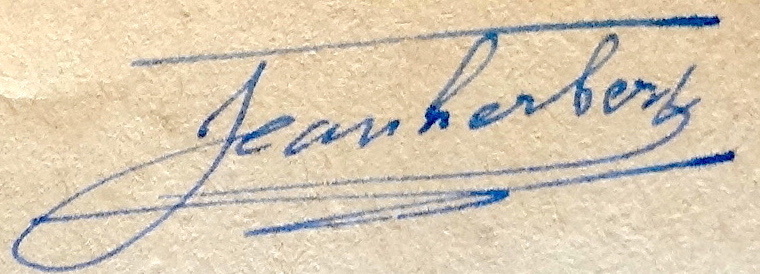
Signature of: jean herbert